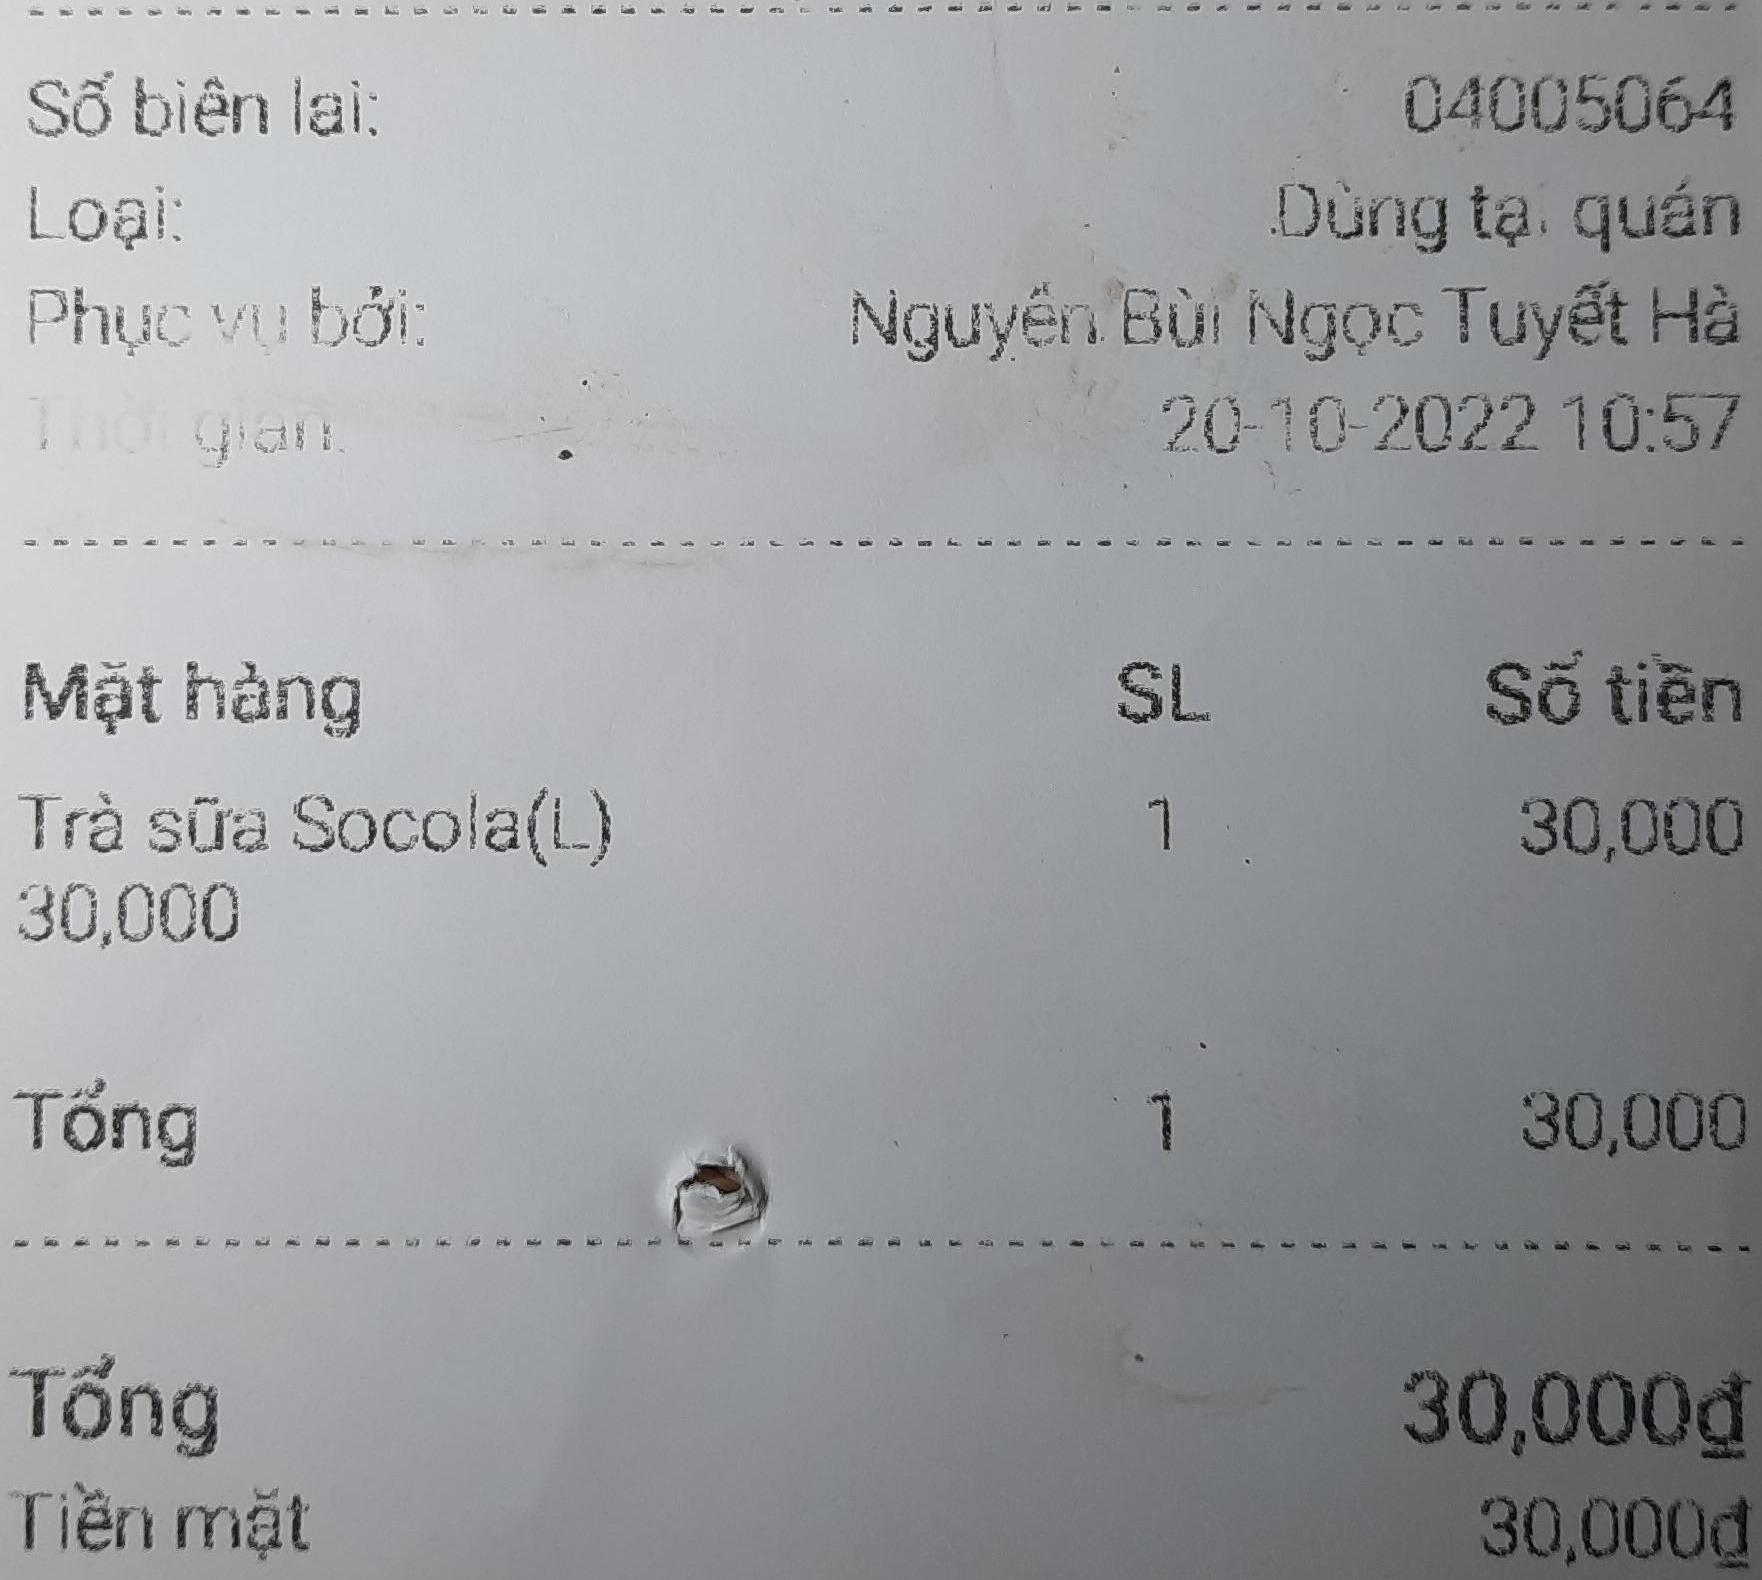
Số biên lai: 04005064
Loại: Dùng tại quán
Phục vụ bởi: Nguyễn Bùi Ngọc Tuyết Hà
Thời gian: 20-10-2022 10:57

<table>
<tr>
<th>Mặt hàng</th>
<th>SL</th>
<th>Số tiền</th>
</tr>
<tr>
<td>Trà sữa Socola(L)</td>
<td>1</td>
<td>30,000</td>
</tr>
<tr>
<td>30,000</td>
<td></td>
<td></td>
</tr>
<tr>
<td>Tổng</td>
<td>1</td>
<td>30,000</td>
</tr>
</table>

Tổng 30,000đ
Tiền mặt 30,000đ